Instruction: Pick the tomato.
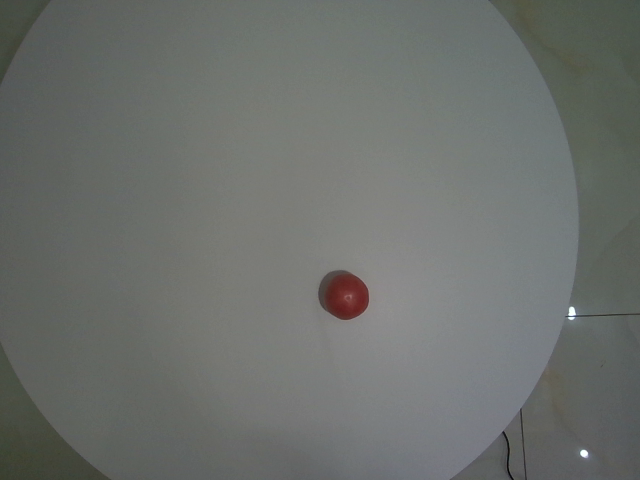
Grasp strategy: vertical